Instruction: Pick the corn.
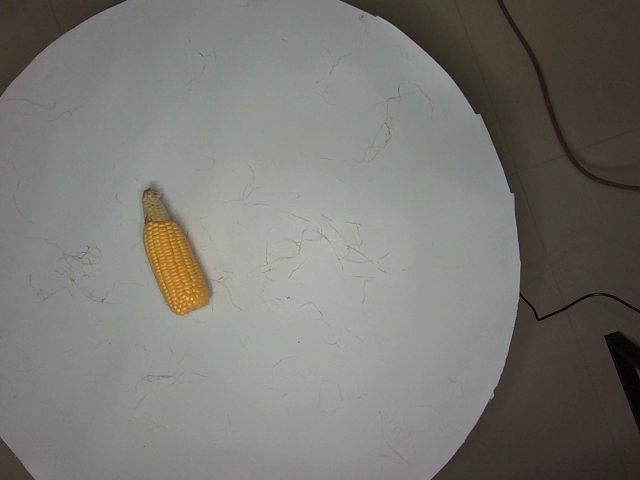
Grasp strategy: vertical